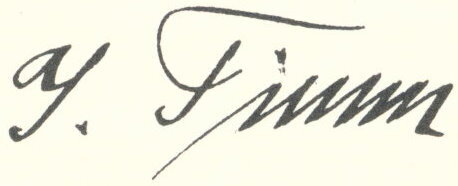
Signature of: johannes timm